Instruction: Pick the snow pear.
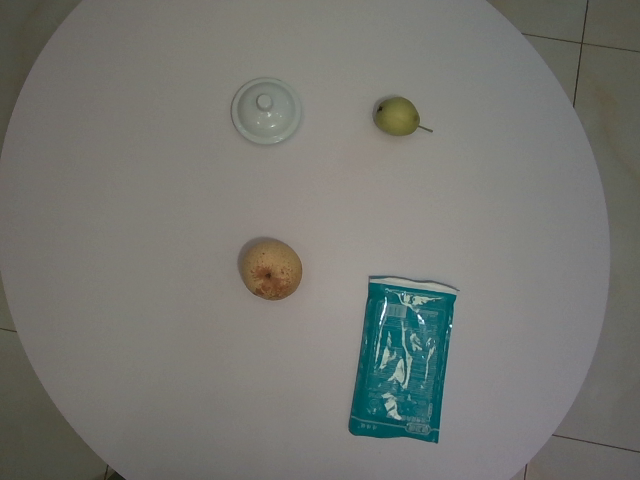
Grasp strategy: vertical